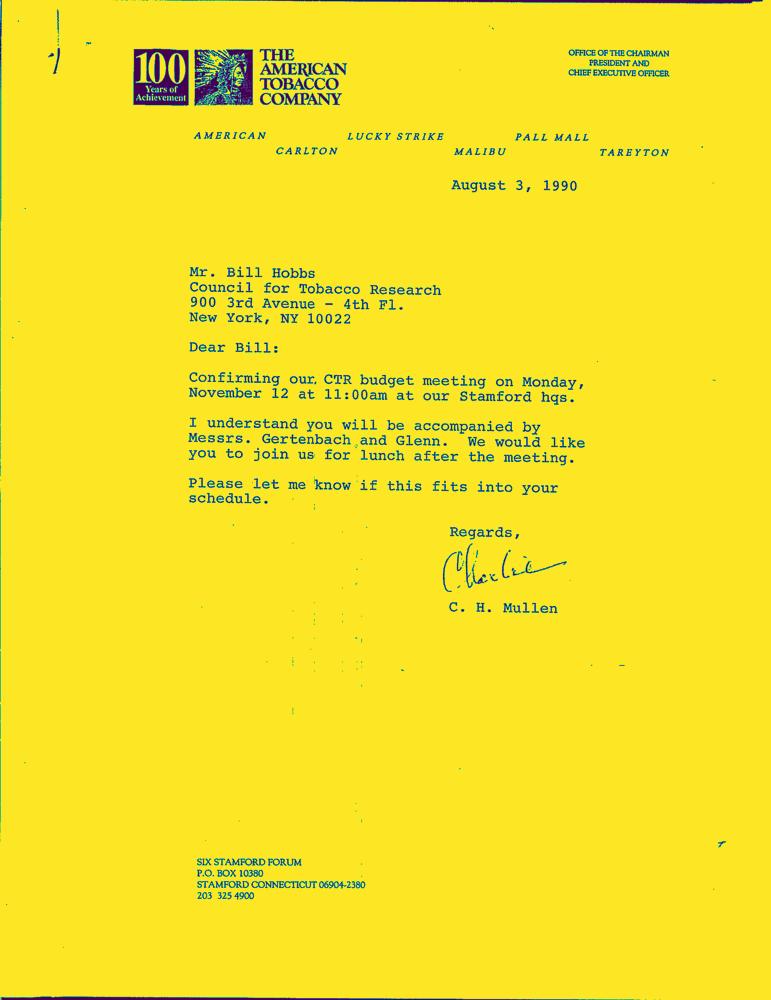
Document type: Letter-Doc